Question: What is the main concern?
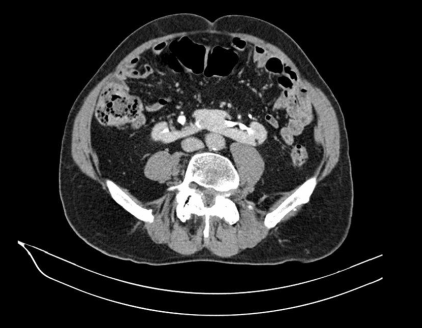
Answer: The findings suggest •  Parenchymal bridge ("isthmus") connecting the inferior poles of both kidneys = Horseshoe kidneys
•  Complete duplication of the right ureter.
•  a 0.7 x 0.3 cm fat containing lesion in the inferior pole of the left kidney.
•  Multiple tiny calcifications bilaterally.
•  1.3cm cyst in the anterior aspect of the left kidney, containing a small calcification on its edge.. There is a small angiomyolipoma in the left portion of the horseshoe kidney - the attenuation is lower than the water in the cysts.. The patient might have a history of 78 year old man with new onset of painless hematuria.  There is no significant past medical history..